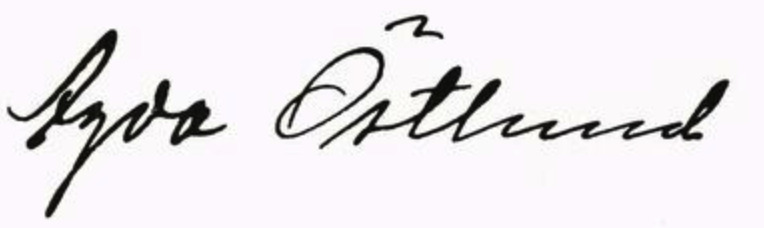
Signature of: agda östlund